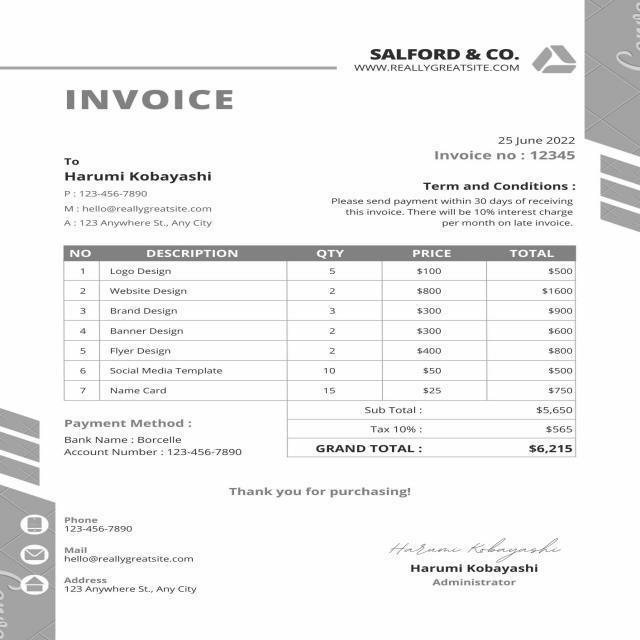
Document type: Invoice